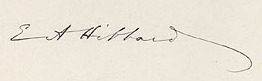
Signature of: ellery albee hibbard